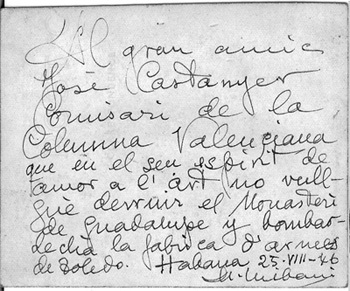
Signature of: manuel uribarri barutell